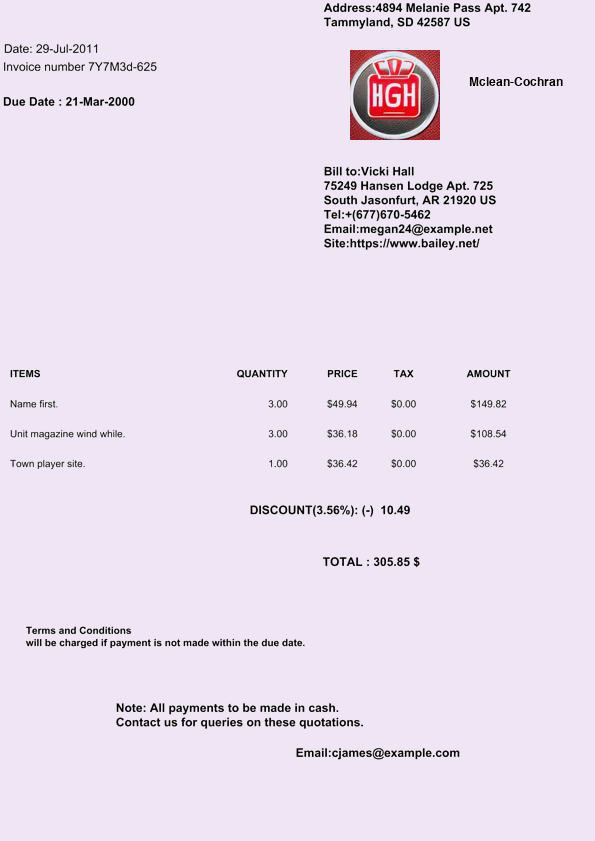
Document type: Invoice